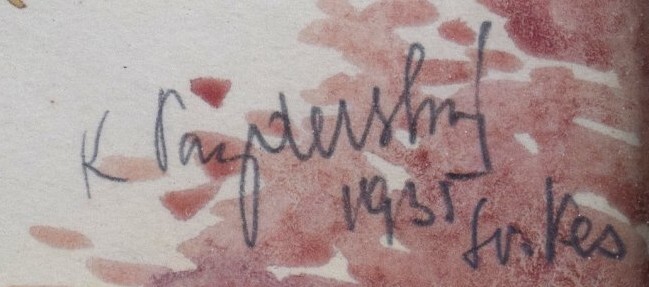
Signature of: karel pazderský